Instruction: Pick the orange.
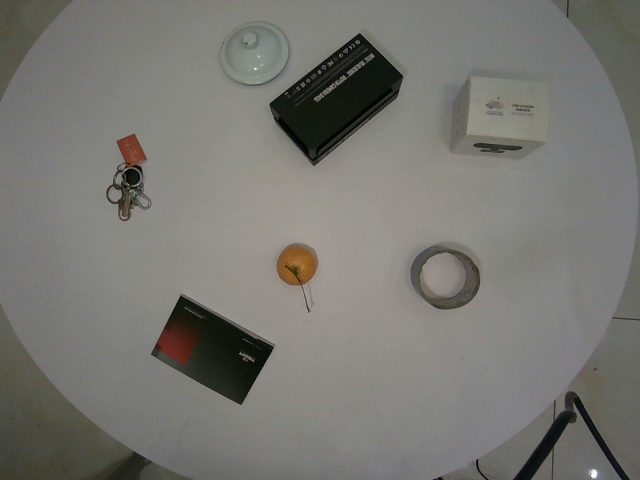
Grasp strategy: vertical